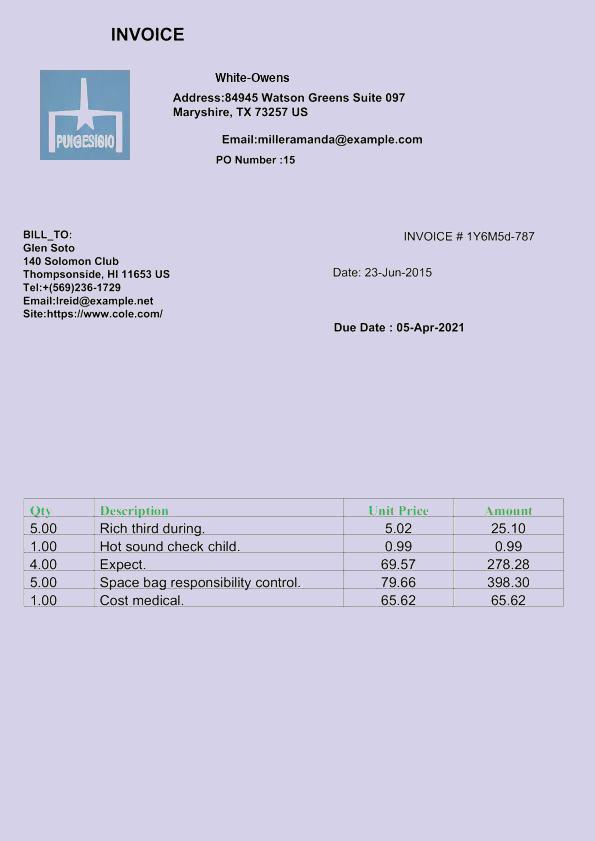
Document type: Invoice